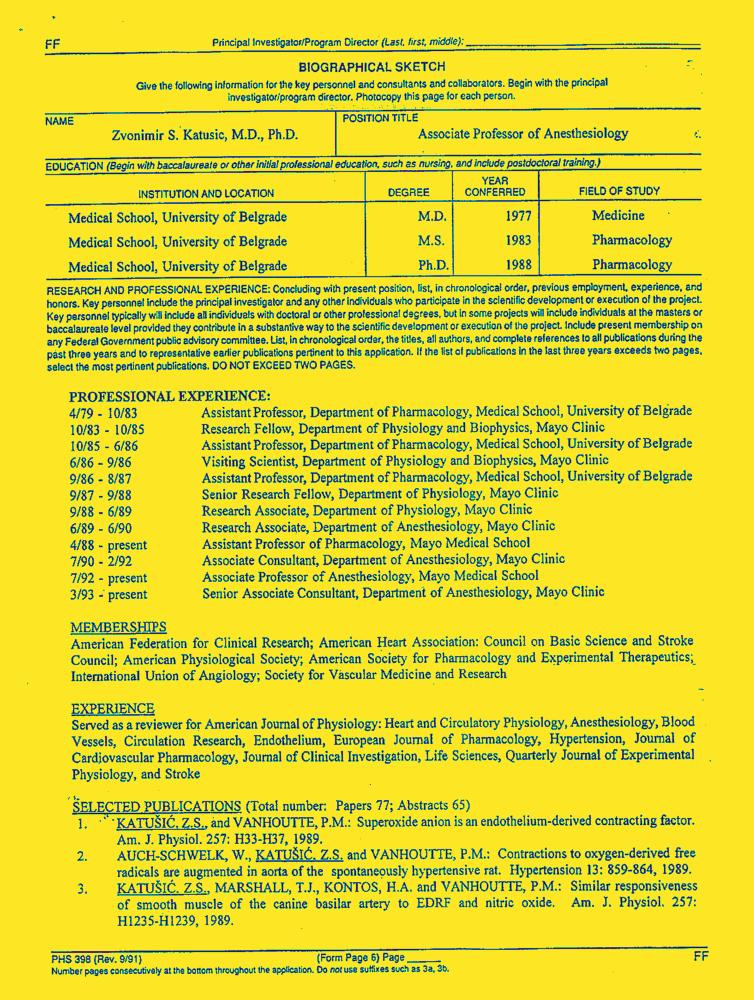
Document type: Resume-Doc